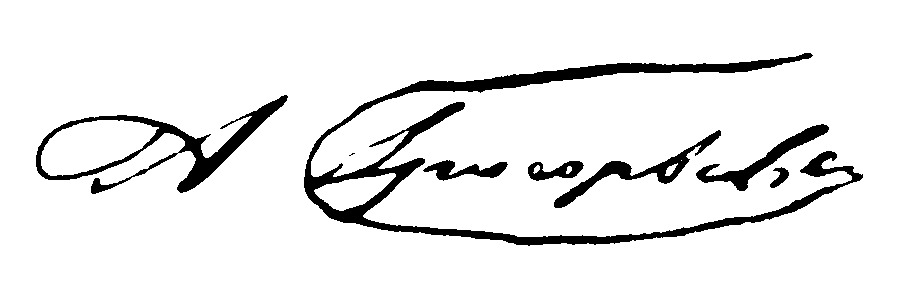
Signature of: apollon grigoryev